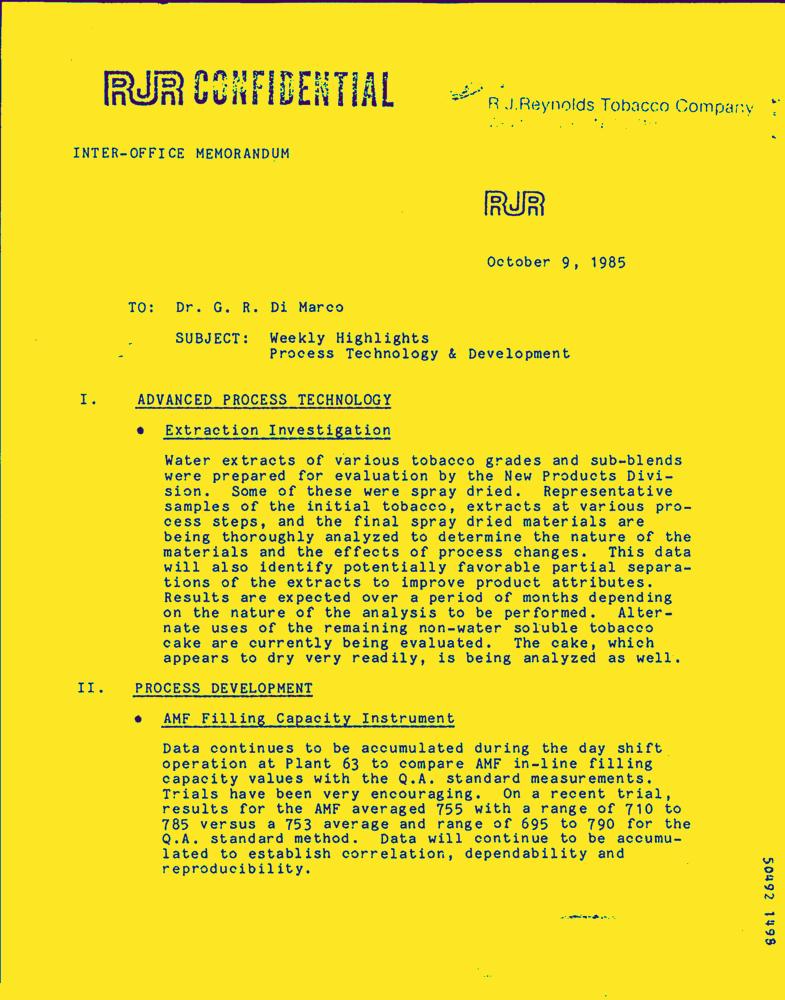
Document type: Letter-Doc